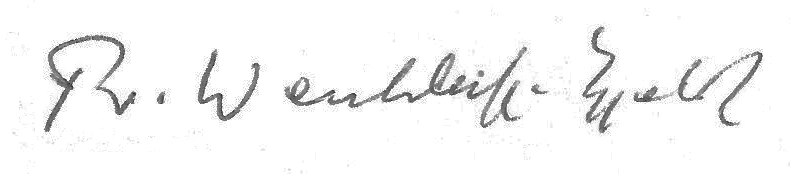
Signature of: friedrich wilhelm wentzlaff eggebert